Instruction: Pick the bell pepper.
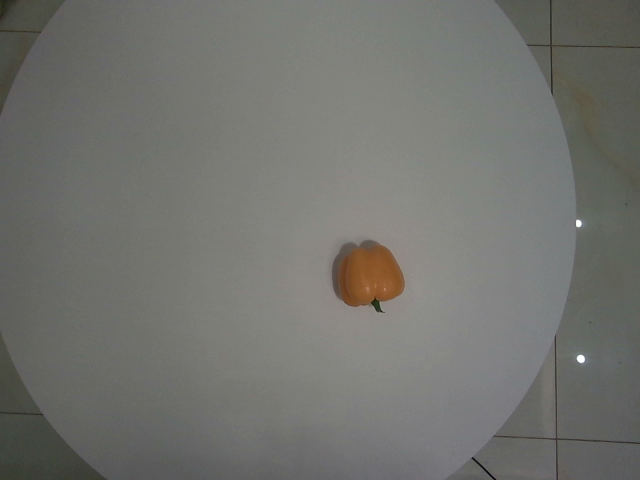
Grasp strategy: vertical